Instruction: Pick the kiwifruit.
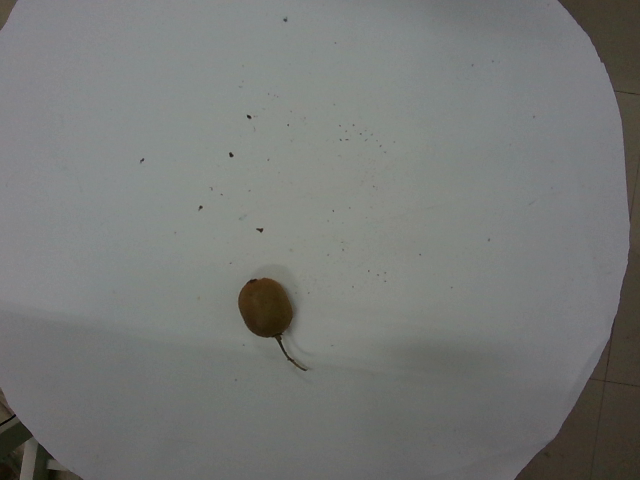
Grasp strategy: vertical